Question: What is the name of the tenant mentioned in the document?
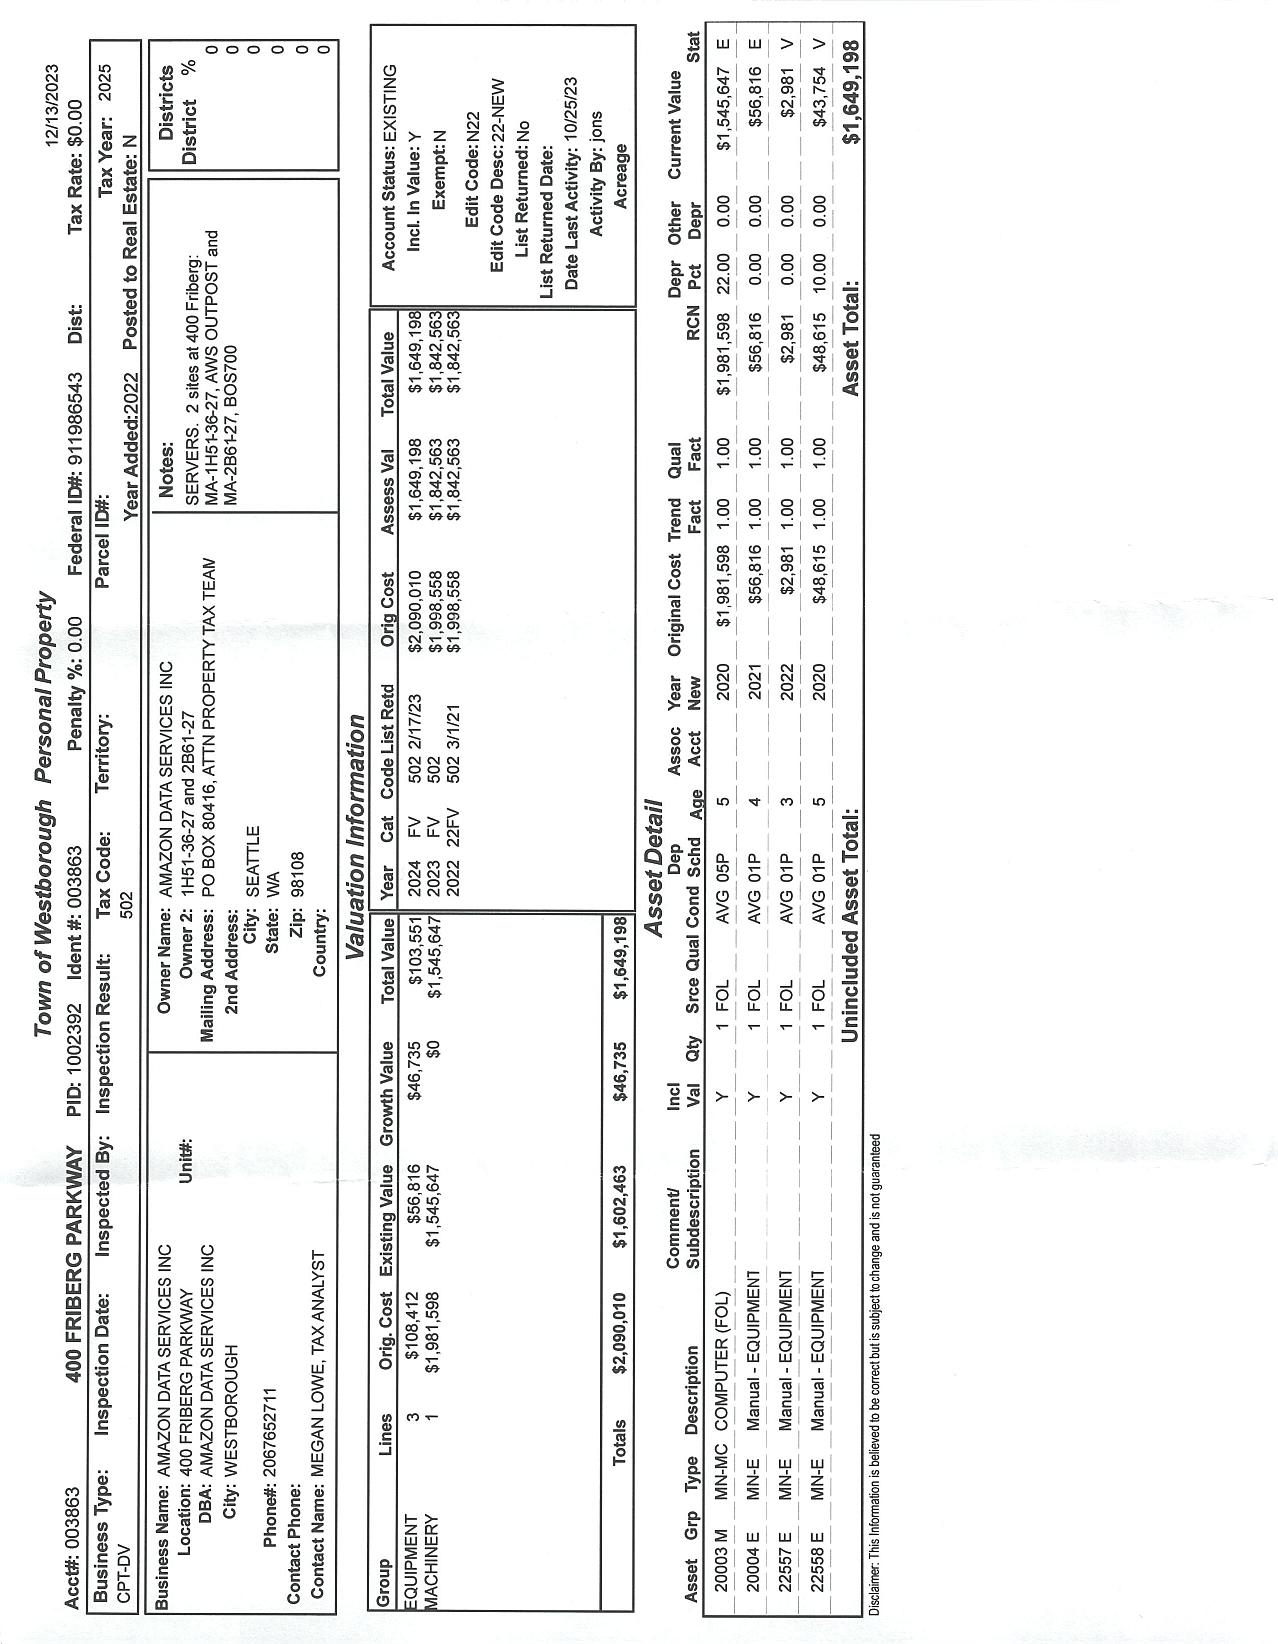
Answer: "MEGAN LOWE, TAX ANALYST, AMAZON DATA SERVICES INC"